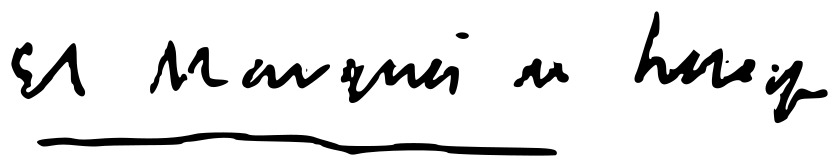
Signature of: juan de contreras y lópez de ayala